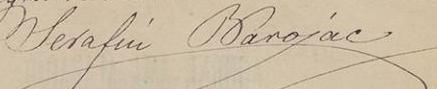
Signature of: serafin baroja